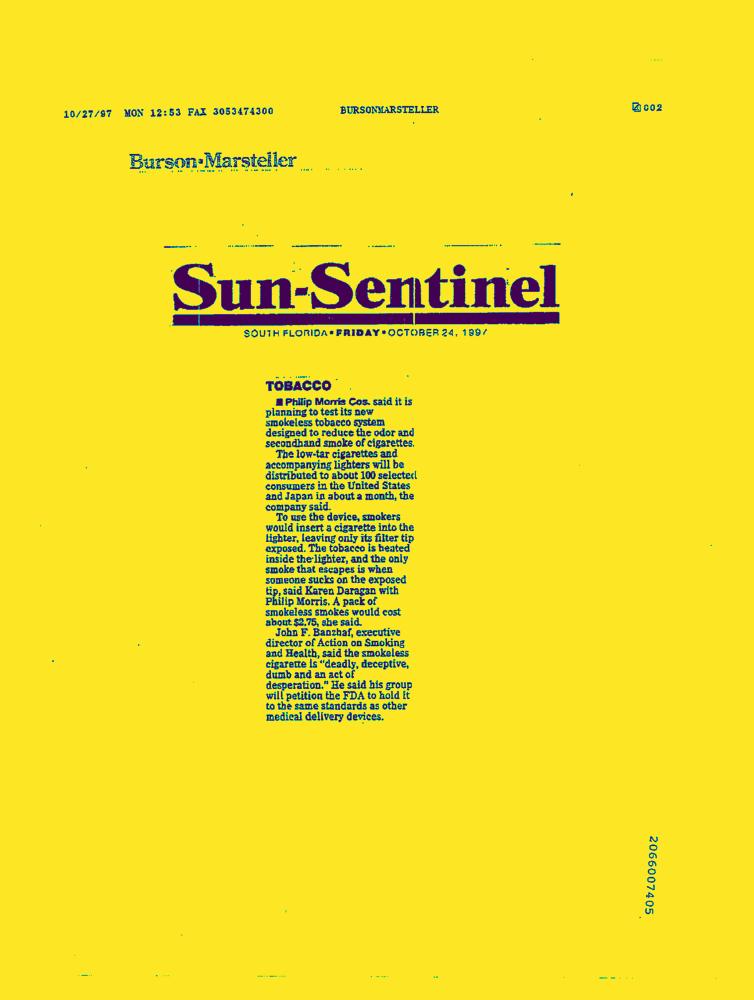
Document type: News-Article